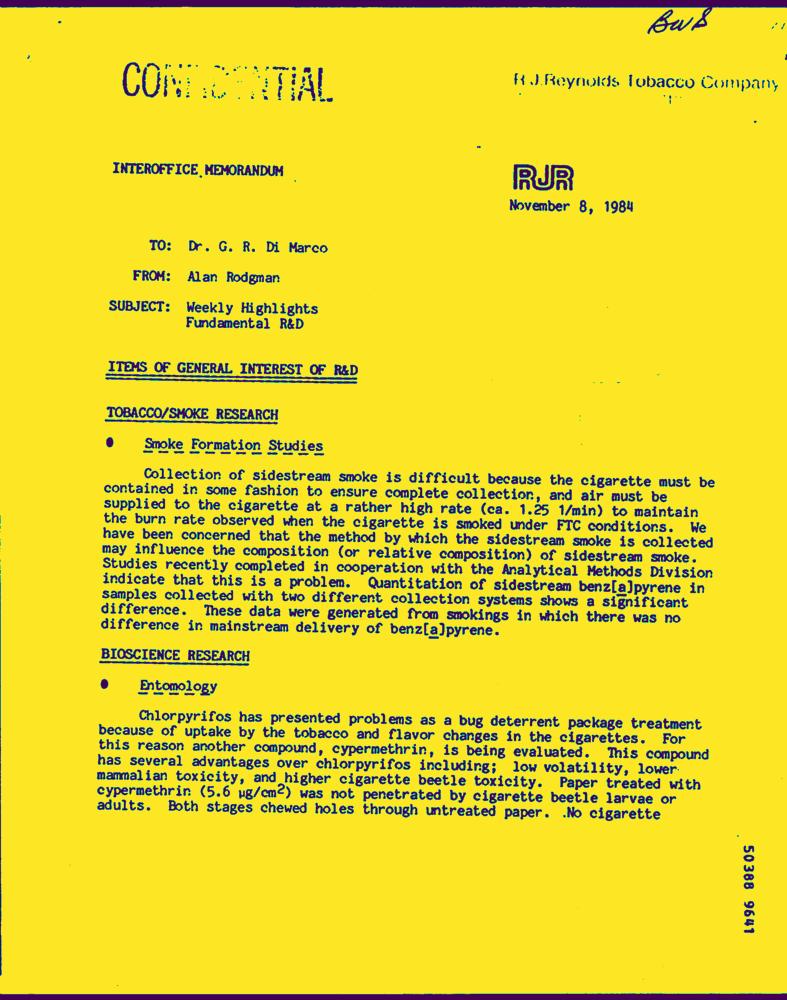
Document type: Letter-Doc